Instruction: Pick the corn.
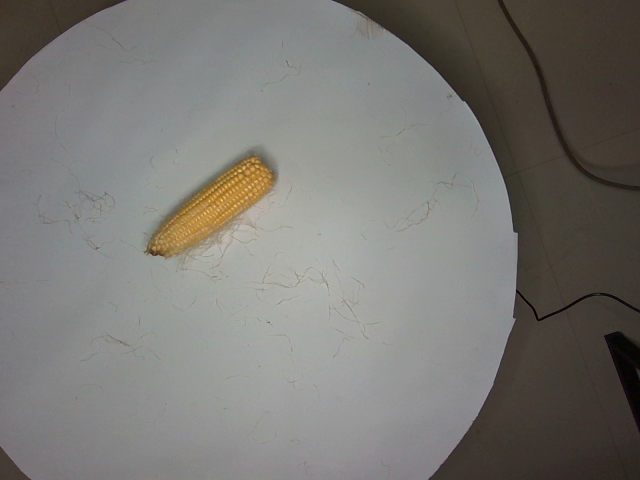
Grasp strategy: vertical